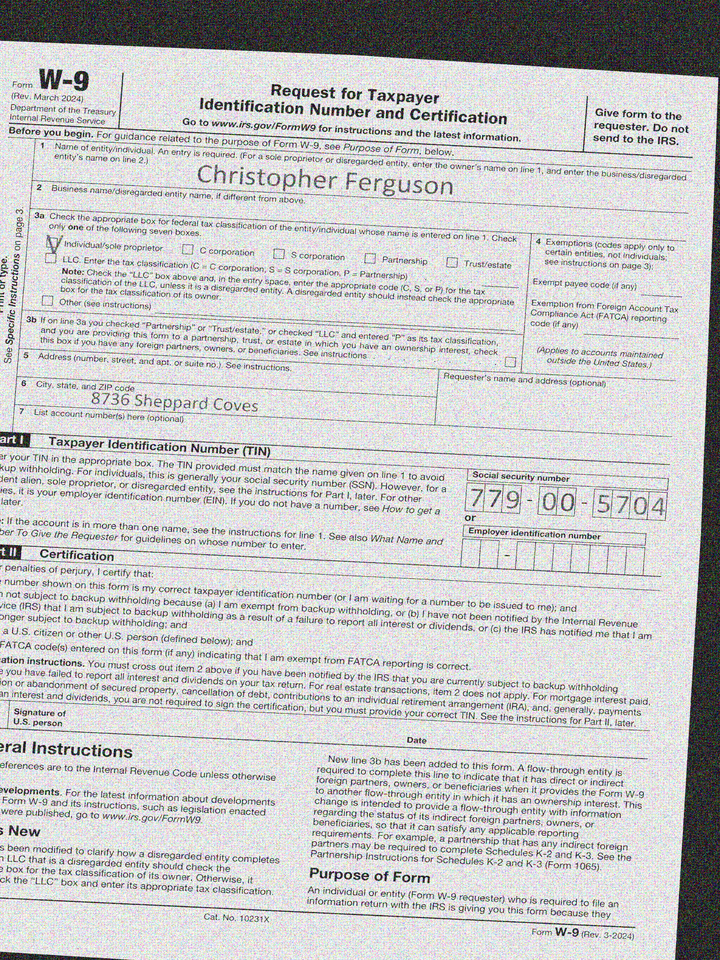
adr1: 8736 Sheppard Coves
cbx: yes
ssn: 779005704
enm: Christopher Ferguson